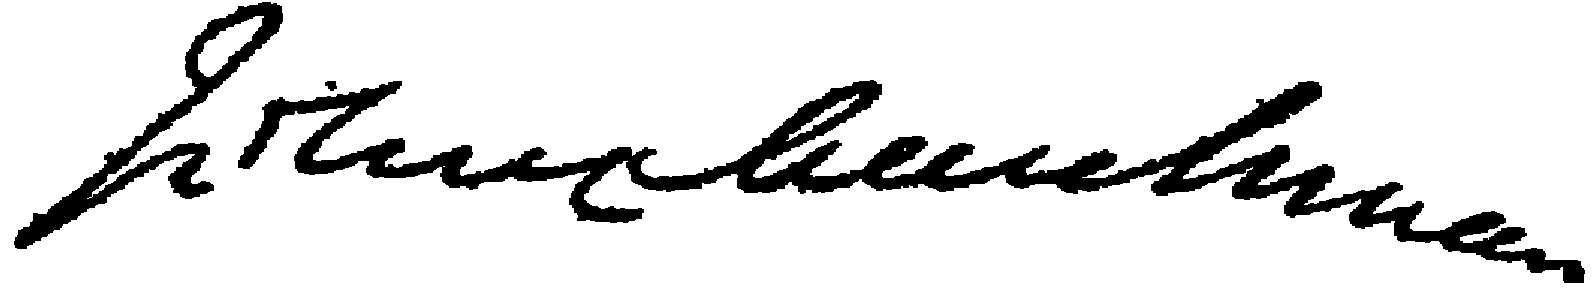
Signature of: john clark marshman